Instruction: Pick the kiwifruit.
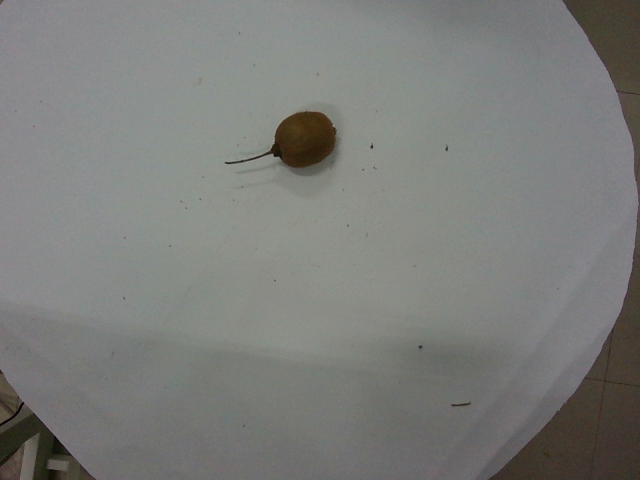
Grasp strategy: vertical